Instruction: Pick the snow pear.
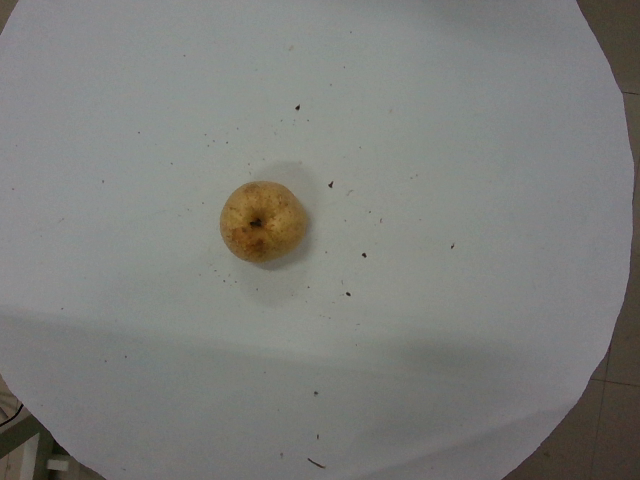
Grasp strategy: vertical